Question: Describe the condition in detail:
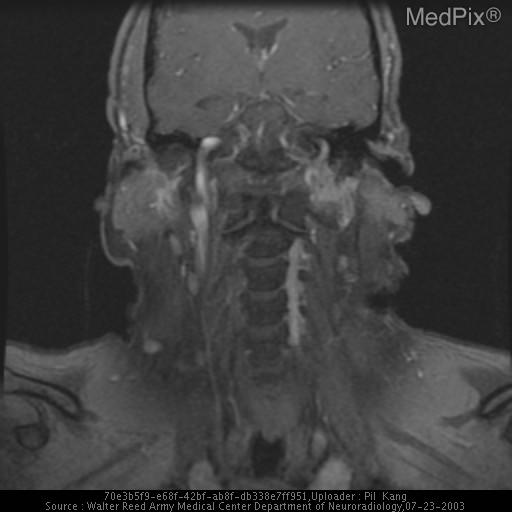
Answer: The disease is discussed as: Somatostatin membrane receptors are found on many cells and tumors of neuroendocrine origin (e.g. pheochromocytomas, neuroblastomas, ganglioneuro[blast]omas, paragangliomas, small cell lung cancers, pancreatic islet cells) and other cells not of neuroendrocrine origin such as activated lymphocytes, lymphomas, and breast cancer.  [In-111-DTPA-D-Phe]octreotide (or just In-111-octreotide), a radiolabeled polypeptide which binds to somatostatin receptors, allows detection of such tumors in patients.

Those tumors known to be positive on in vivo scintigraphy with In-111-octreotide include: TSH-producing pituitary tumor, gastrinoma, glucogonoma, paraganglioma, carcinoid, both small cell and non-small cell lung cancer, and meningiomas.  Rheumatoid arthritis, sarcoidosis, and tuberculosis, all non-neoplastic systemic inflammator processes, may also demonstrate positivity on in vivo scintigraphy.

The advantage of scintigraphy in the setting of paragangliomas (and other tumor types with somatostatin receptors) is that unexpected additional paraganglioma sites not detected with anatomic imaging techniques were found in 33% of patients with known paragangliomas.  This is especially important in the setting of paragangliomas, which demonstrate multicentricity and distant metastases in 10% of the cases.